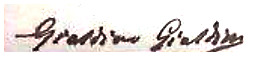
Signature of: gialdino gialdini